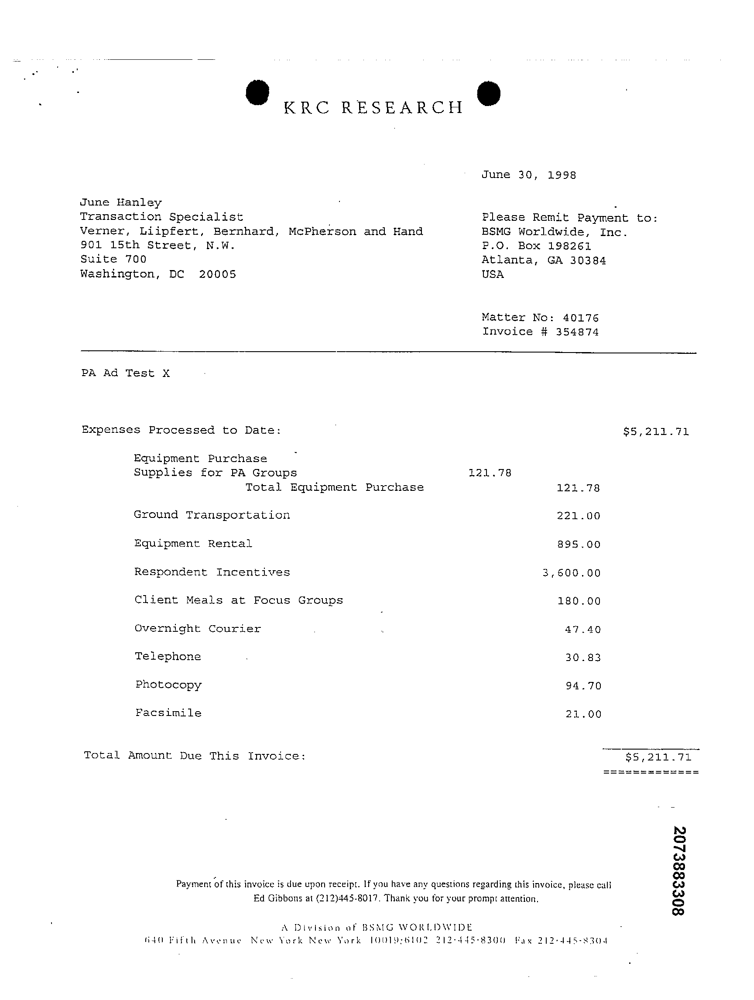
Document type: Invoice